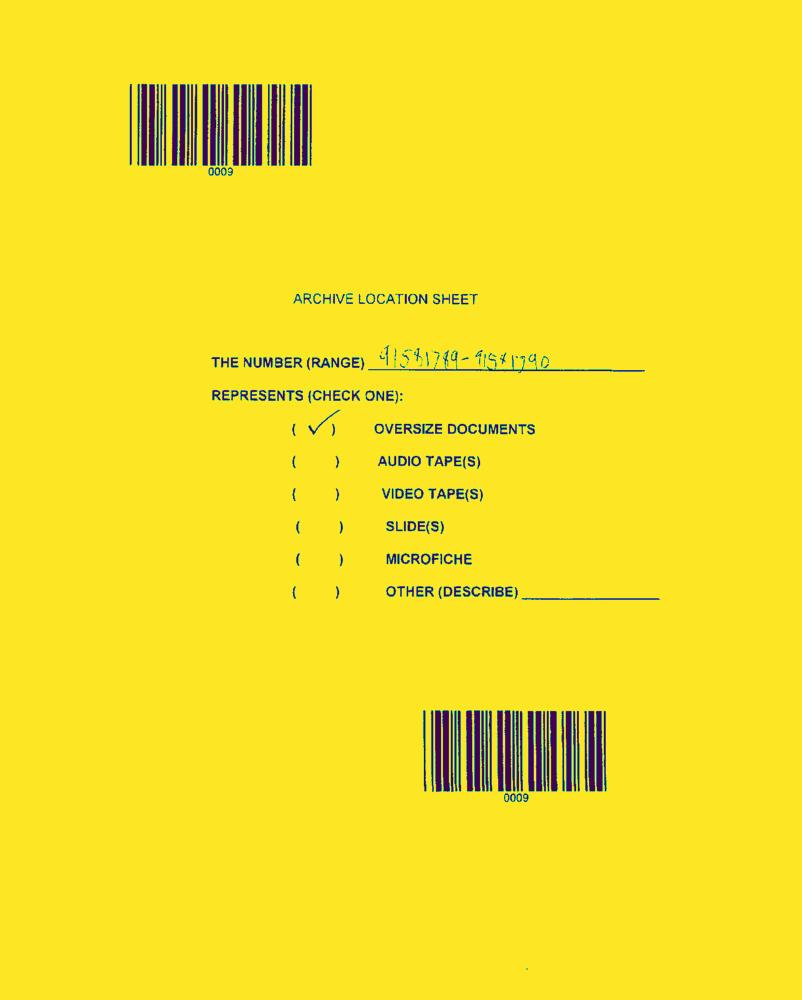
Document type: AD